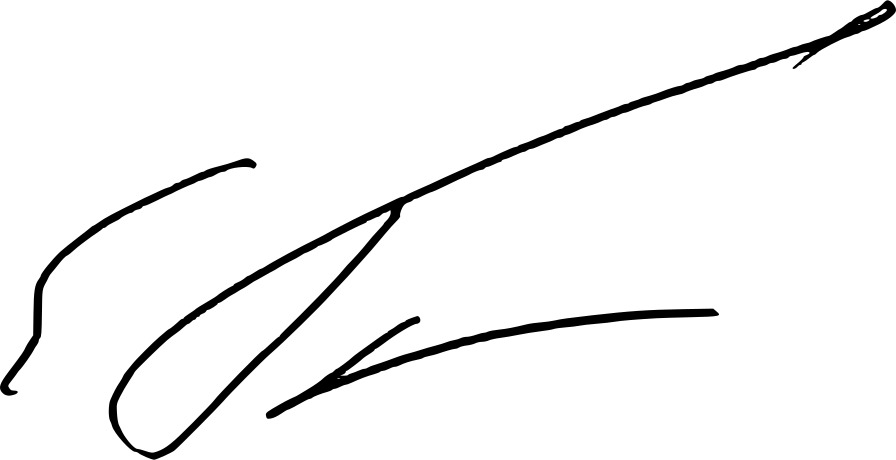
Signature of: egor gajdar